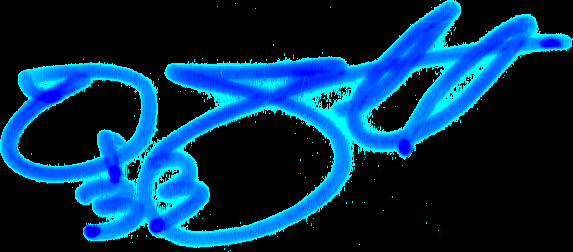
Signature of: quinn sullivan